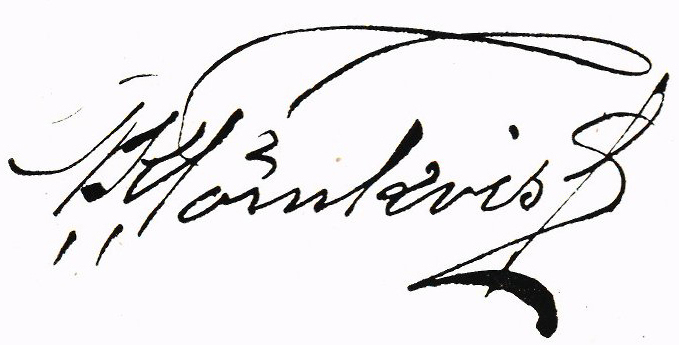
Signature of: nils törnkvist